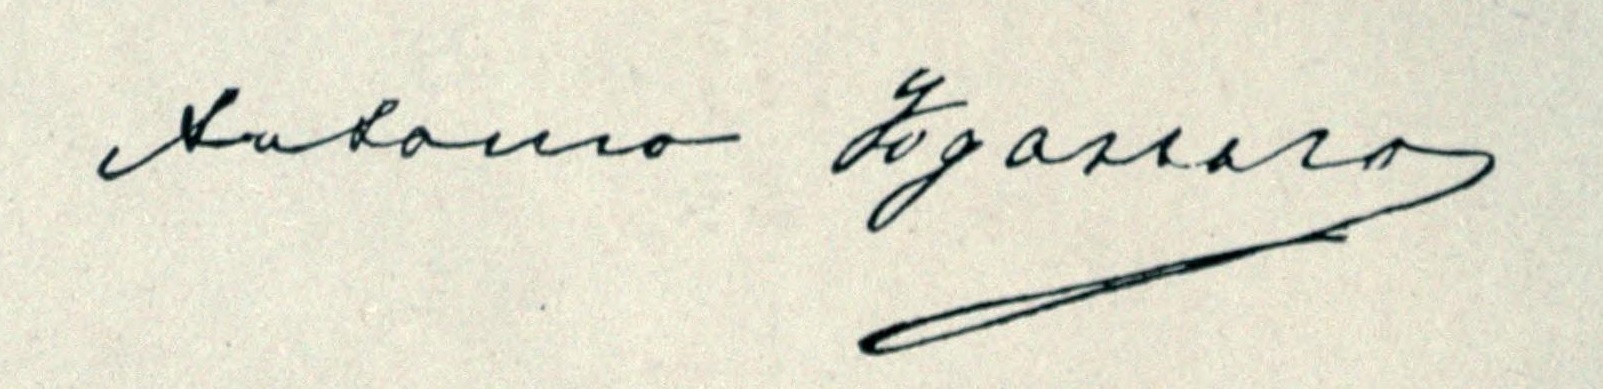
Signature of: antonio fogazzaro